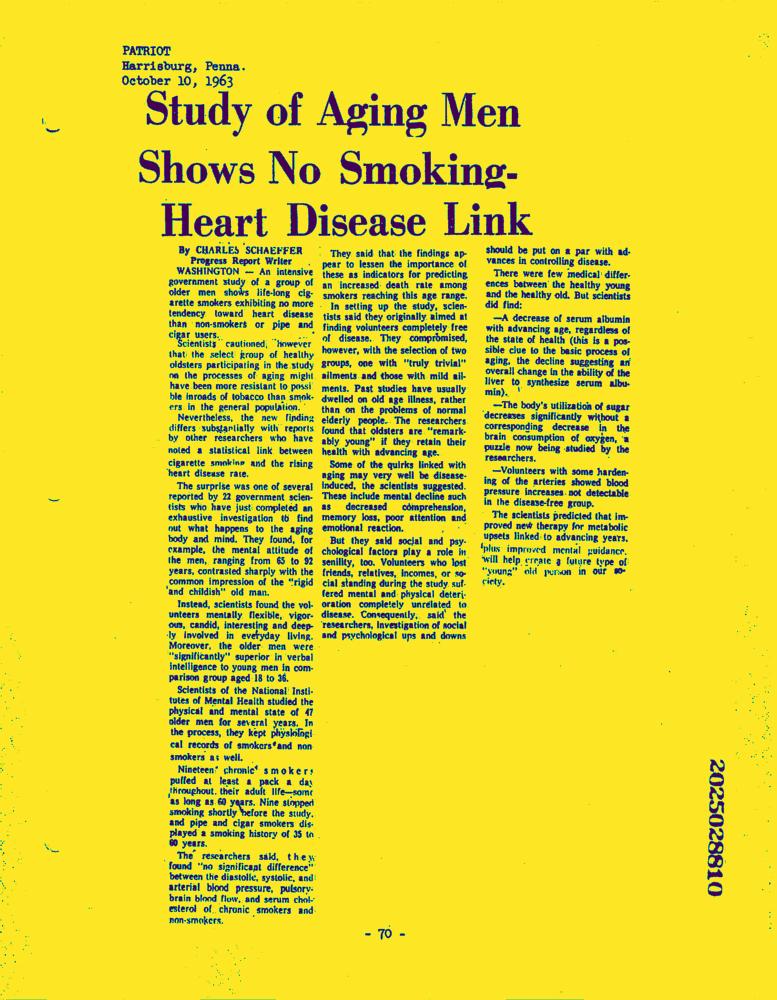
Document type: News-Article